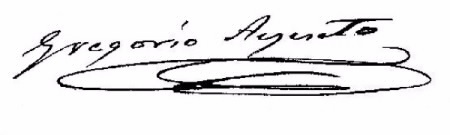
Signature of: gregorio ayneto echevarría